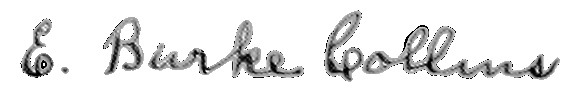
Signature of: emma augusta sharkey